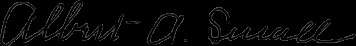
Signature of: albert a small